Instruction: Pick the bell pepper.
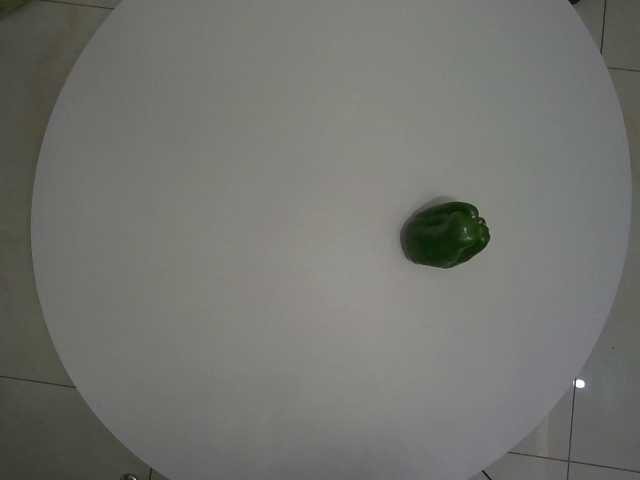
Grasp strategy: vertical